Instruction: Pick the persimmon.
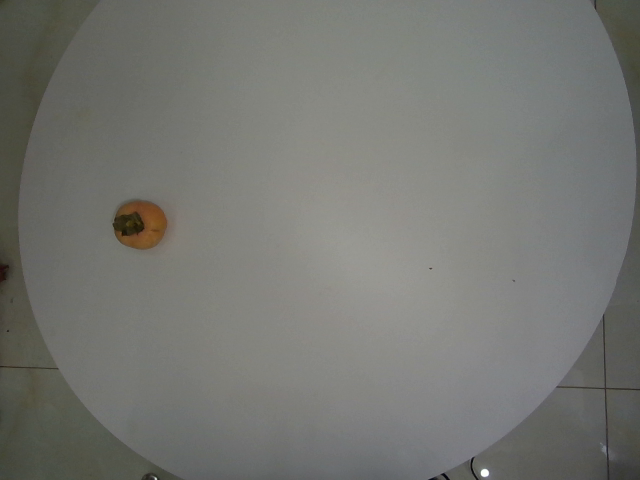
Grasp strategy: vertical